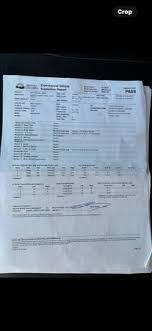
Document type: Invoice